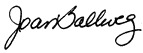
Signature of: joan ballweg